Question: How does the patient history play a role?
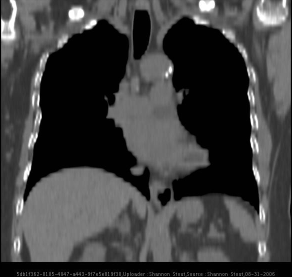
Answer: The patient's history of 75 yo smoker presents for CT follow-up of pulmonary nodules is key in understanding the case.